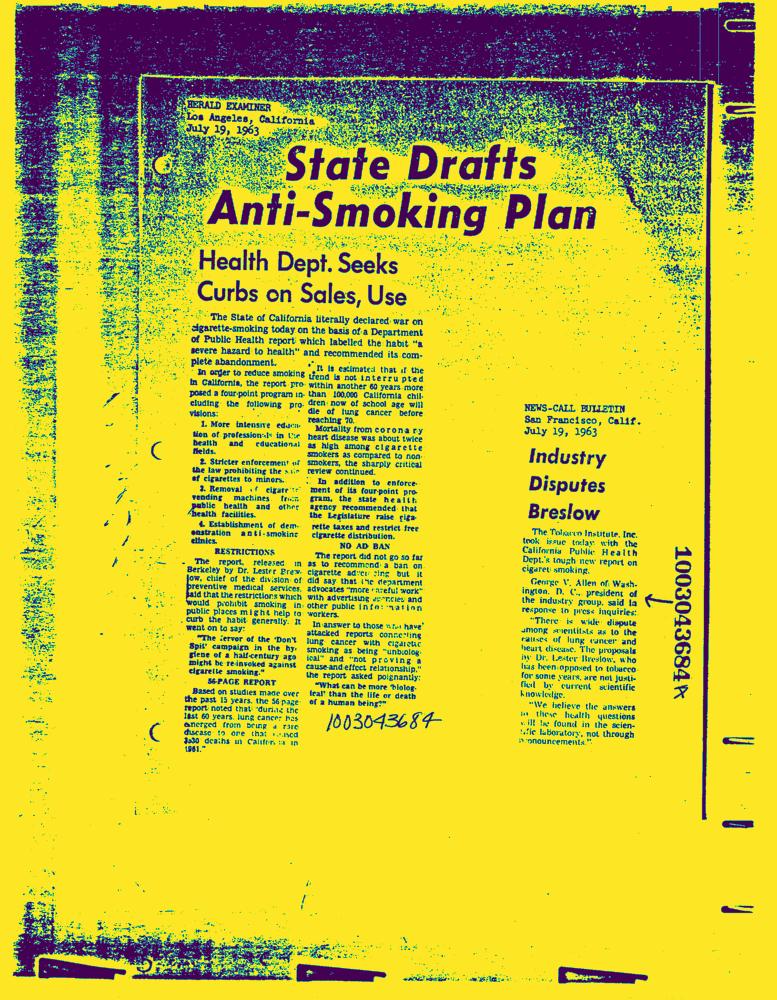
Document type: News-Article